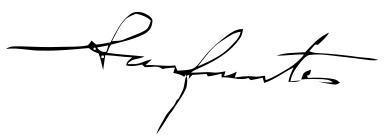
Signature of: juan luis sanfuentes